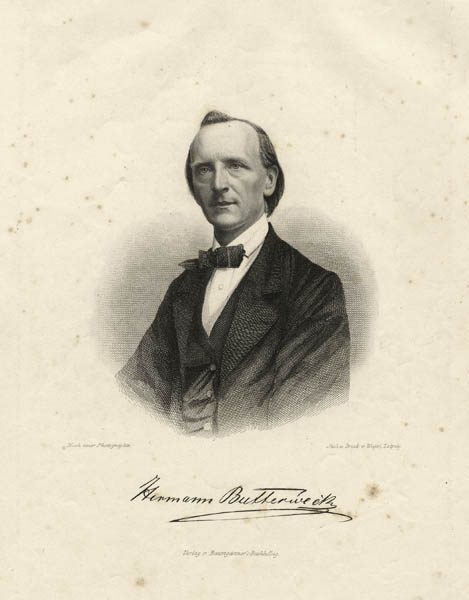
Signature of: hermann butterweck